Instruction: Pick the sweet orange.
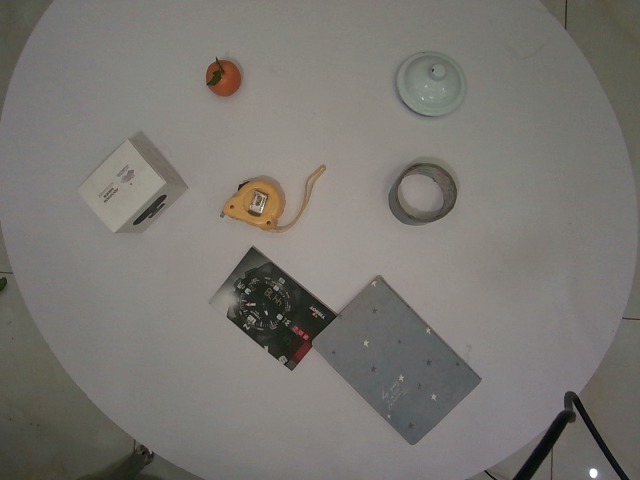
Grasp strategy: vertical